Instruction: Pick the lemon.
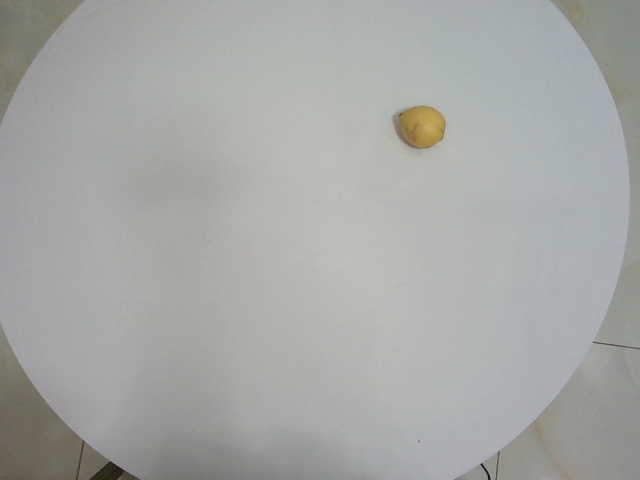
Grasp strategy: vertical